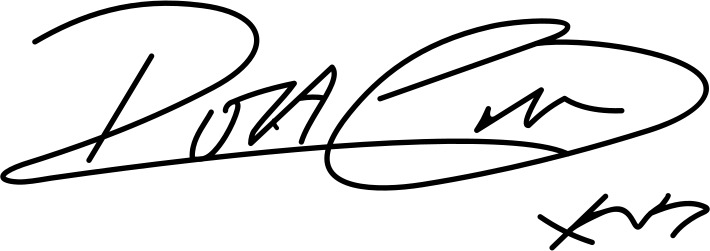
Signature of: rita ora